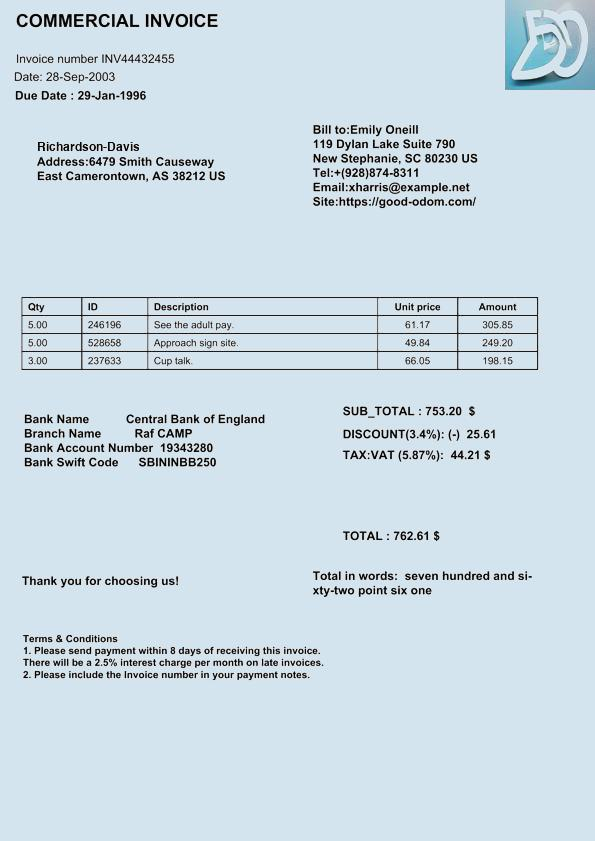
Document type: Invoice